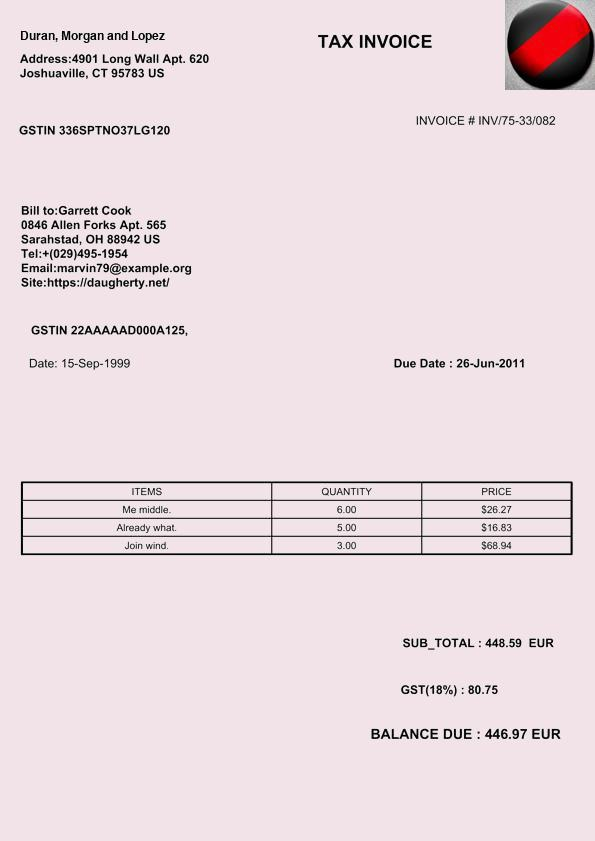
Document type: Invoice